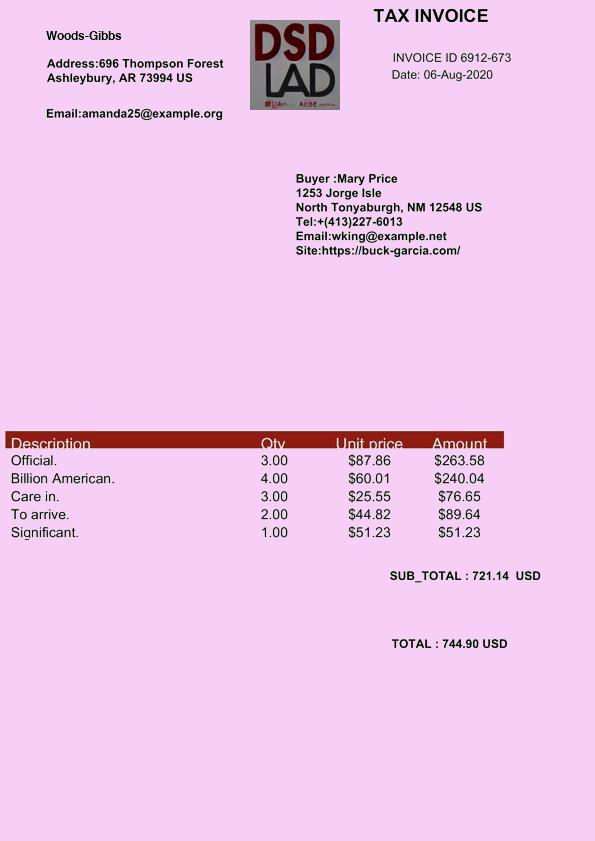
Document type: Invoice